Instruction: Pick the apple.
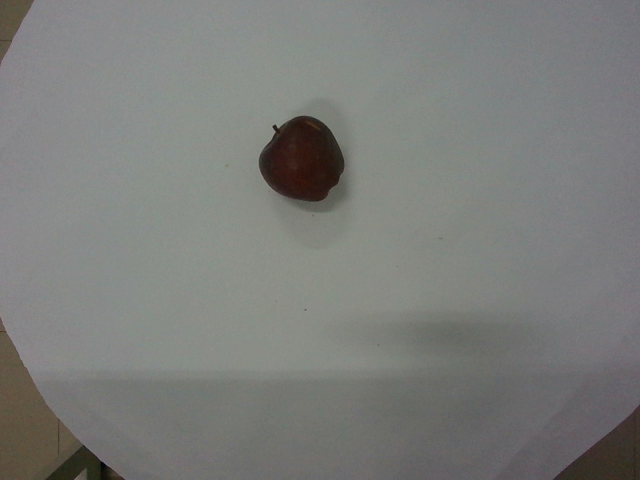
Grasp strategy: vertical